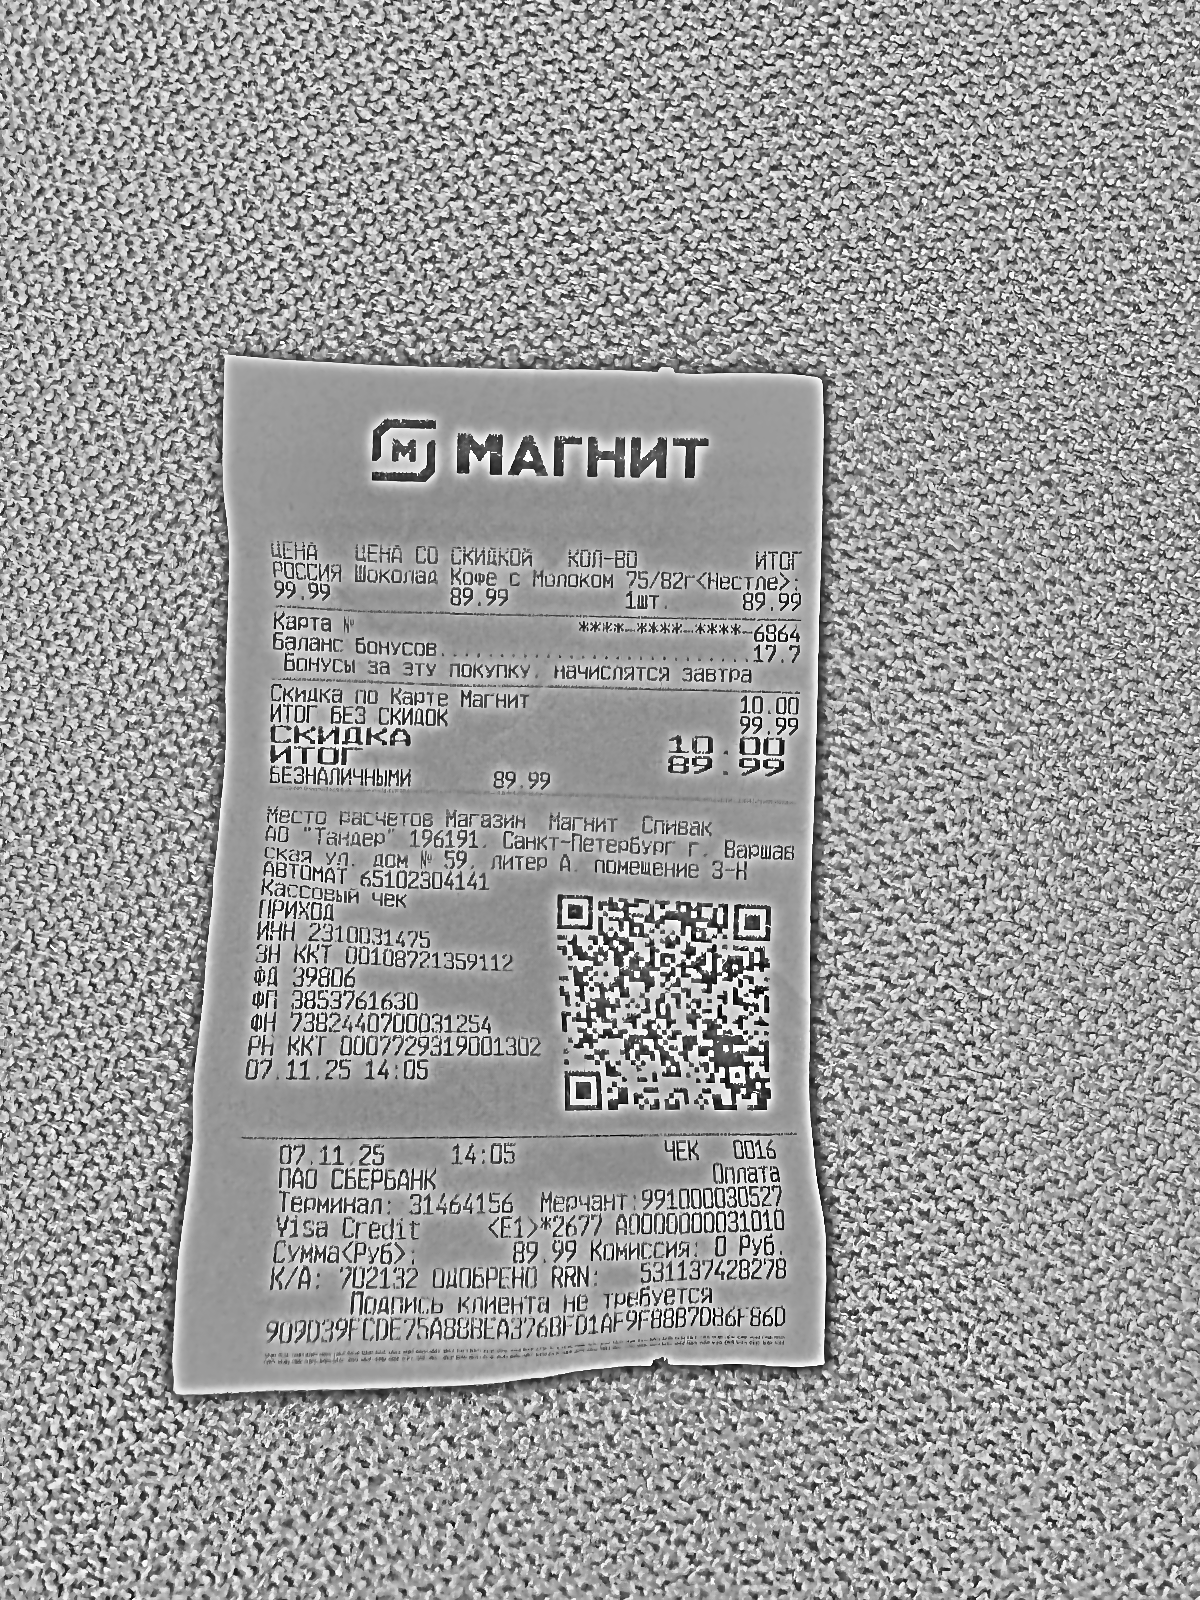
Продавец: АО "Тандер"
ИНН: 2310031475
Дата: 07.11.25
Товары: РОССИЯ Шоколад Кофе с Молоком 75/82г<Нестле>
Количество: 1
Цена: 99.99
Сумма: 89.99
Итого: 89.99